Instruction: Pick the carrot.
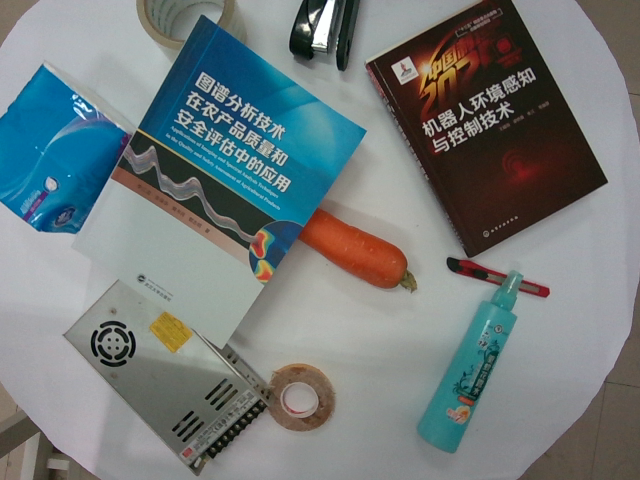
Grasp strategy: vertical